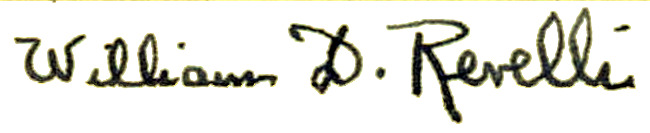
Signature of: william revelli